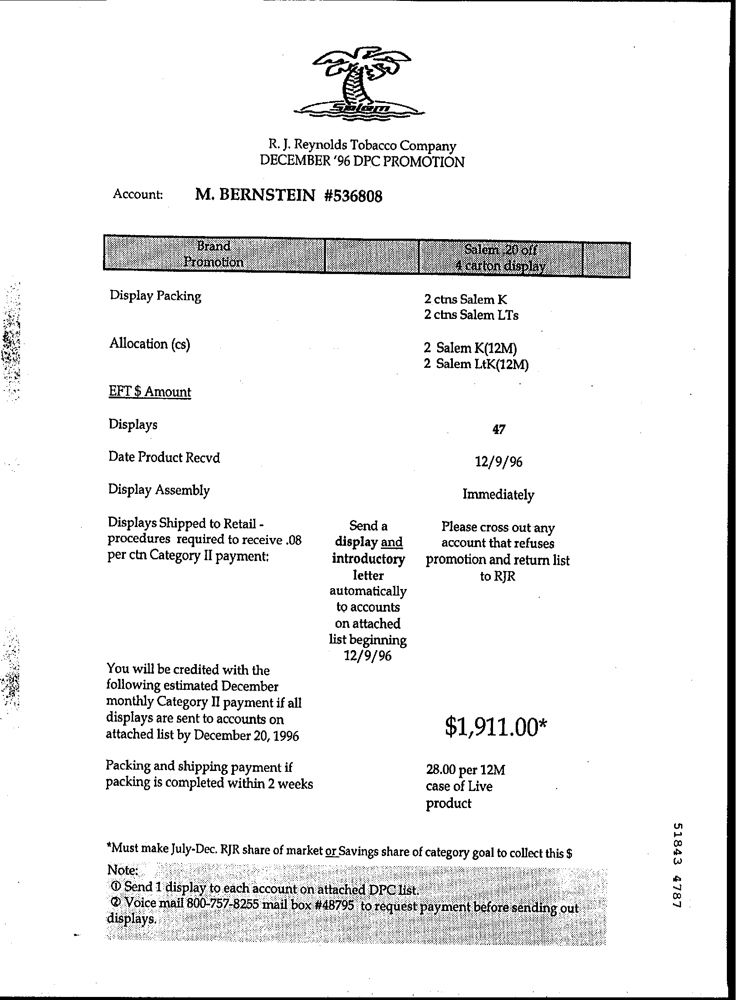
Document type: Invoice